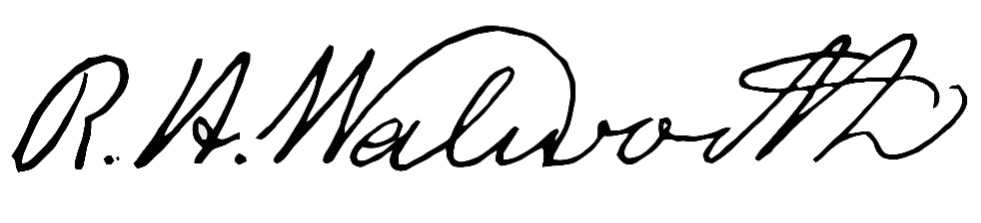
Signature of: reuben h walworth